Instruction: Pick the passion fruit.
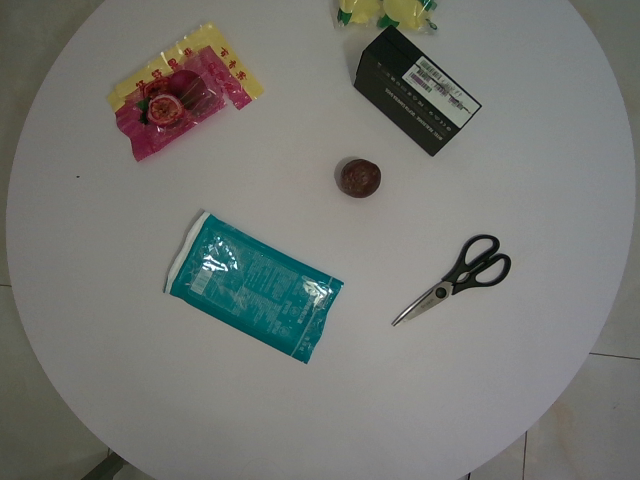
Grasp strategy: vertical